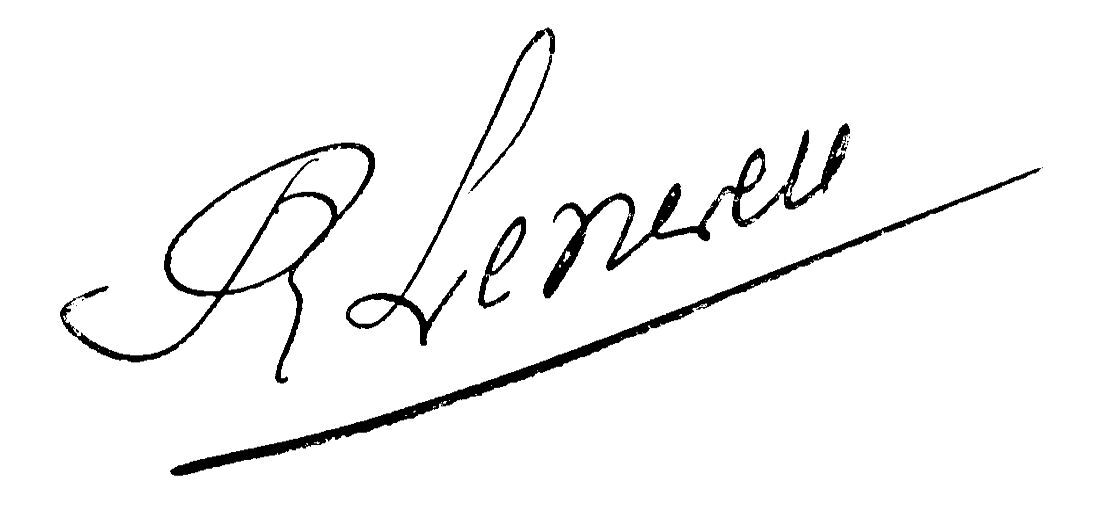
Signature of: robert leneveu